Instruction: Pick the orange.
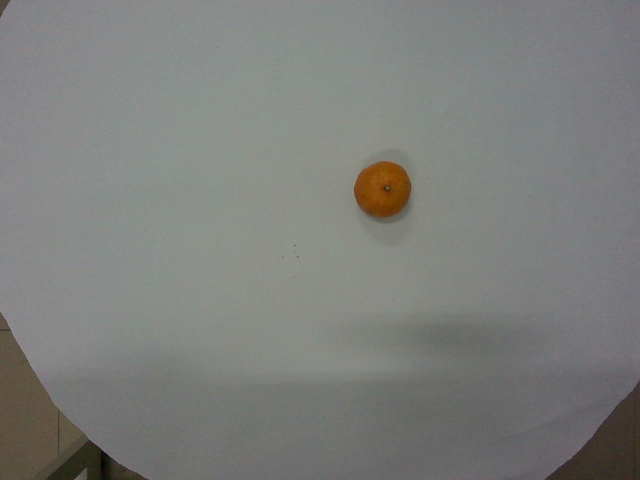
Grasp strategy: vertical